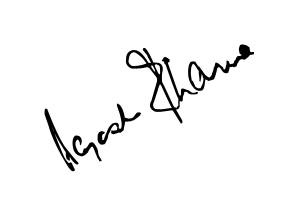
Signature of: rajesh khanna